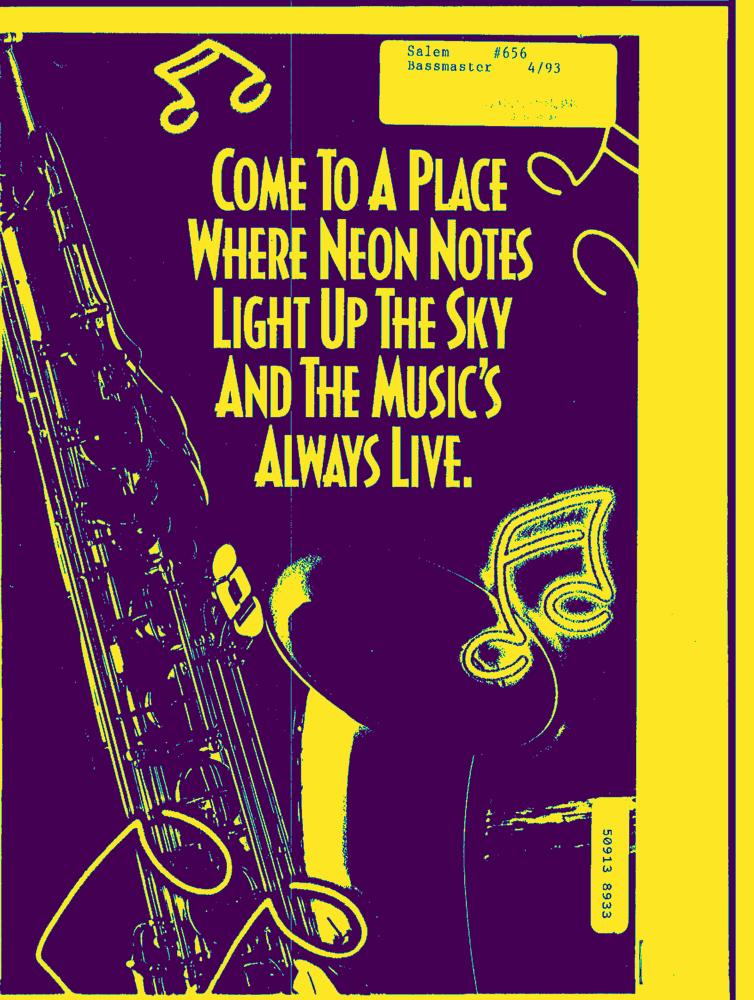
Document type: AD